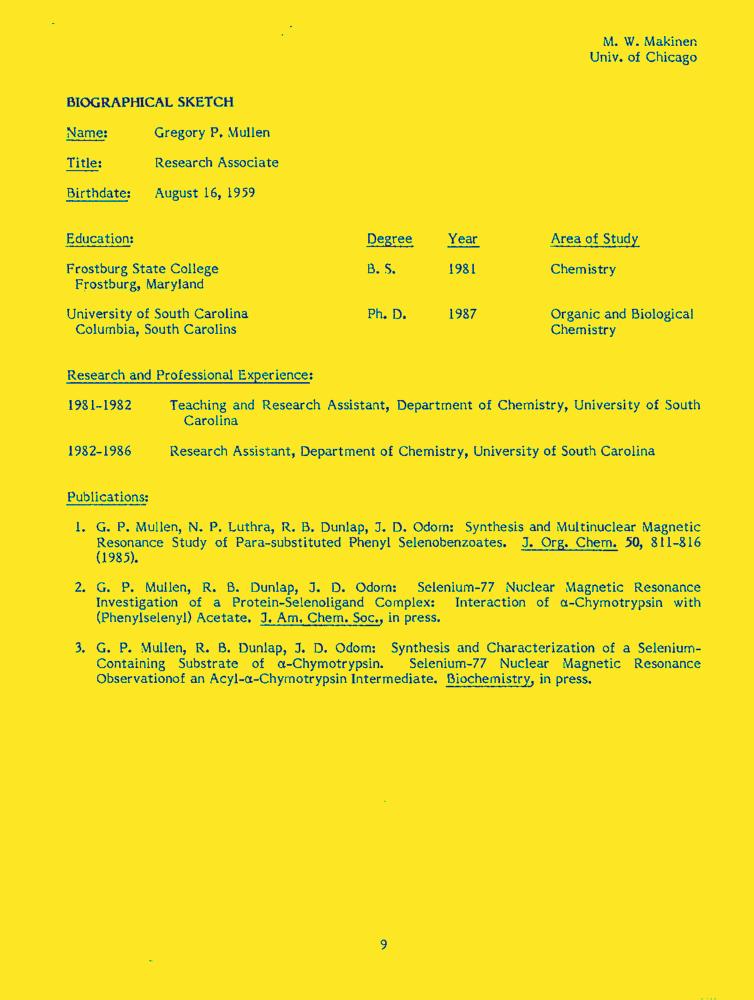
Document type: Resume-Doc